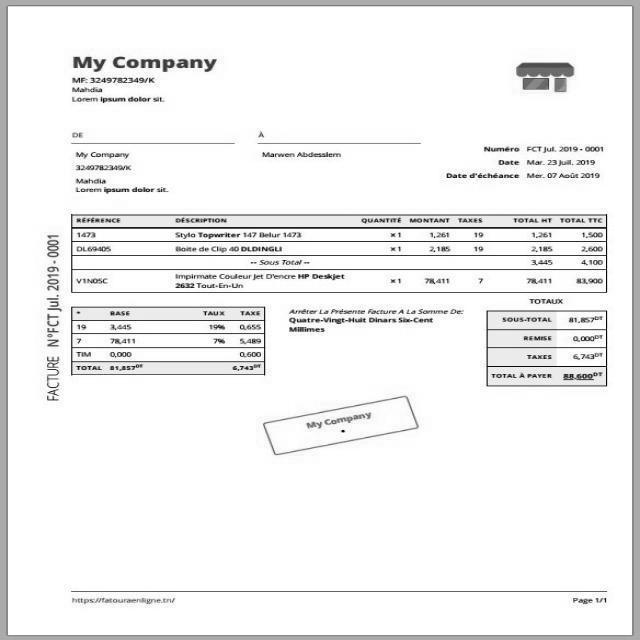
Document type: Invoice